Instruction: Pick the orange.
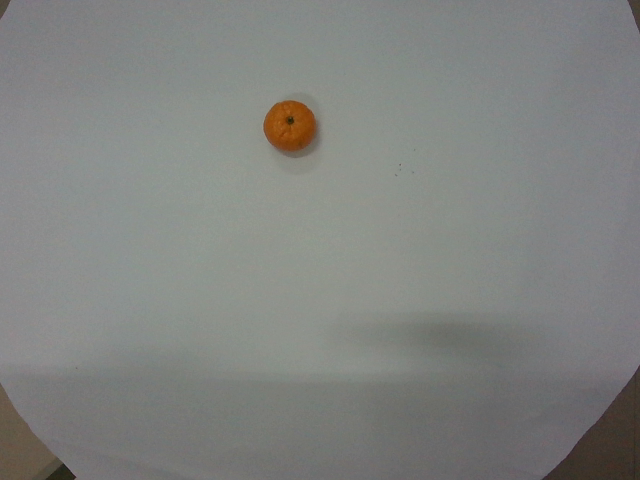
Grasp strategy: vertical